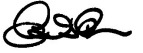
Signature of: eric brown